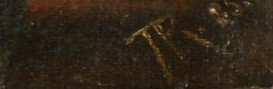
Signature of: josef matyáš trenkwald